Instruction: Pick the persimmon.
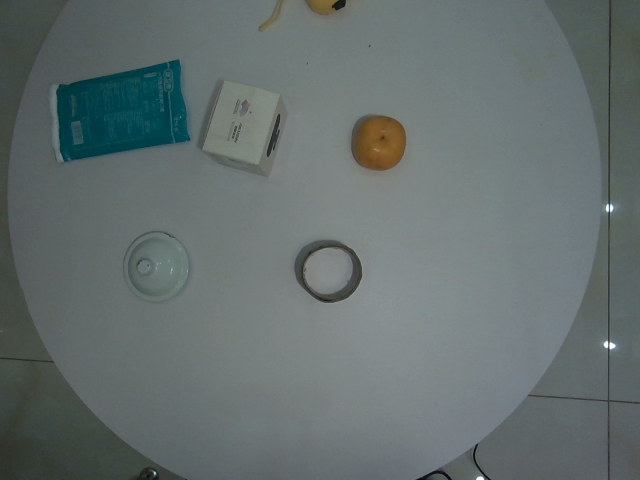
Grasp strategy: vertical